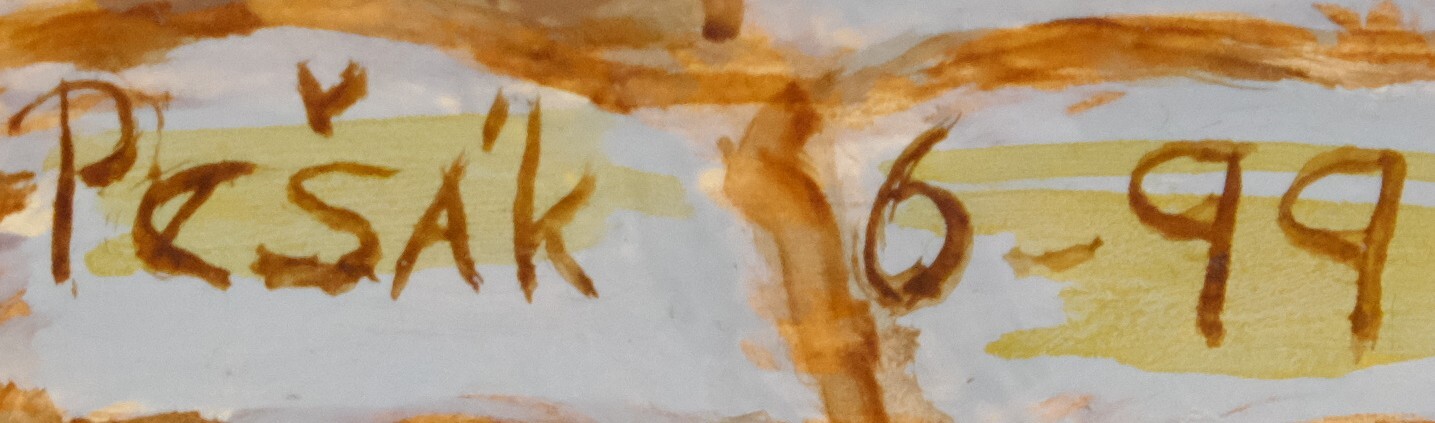
Signature of: ivo pešák